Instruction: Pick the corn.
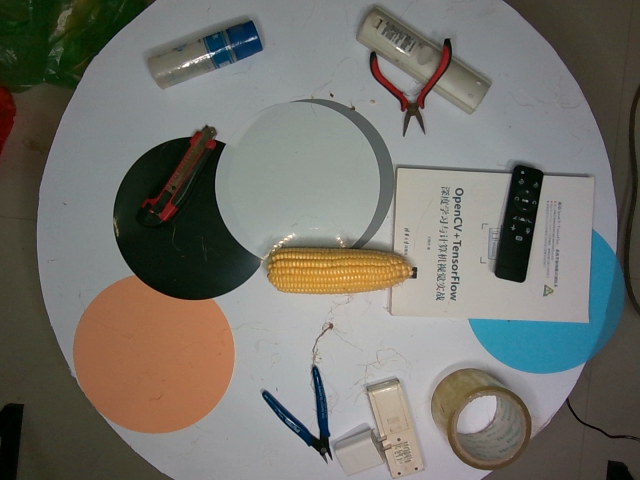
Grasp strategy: vertical